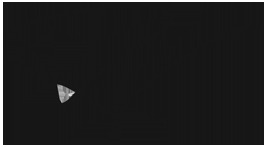
Signature of: tim westergren